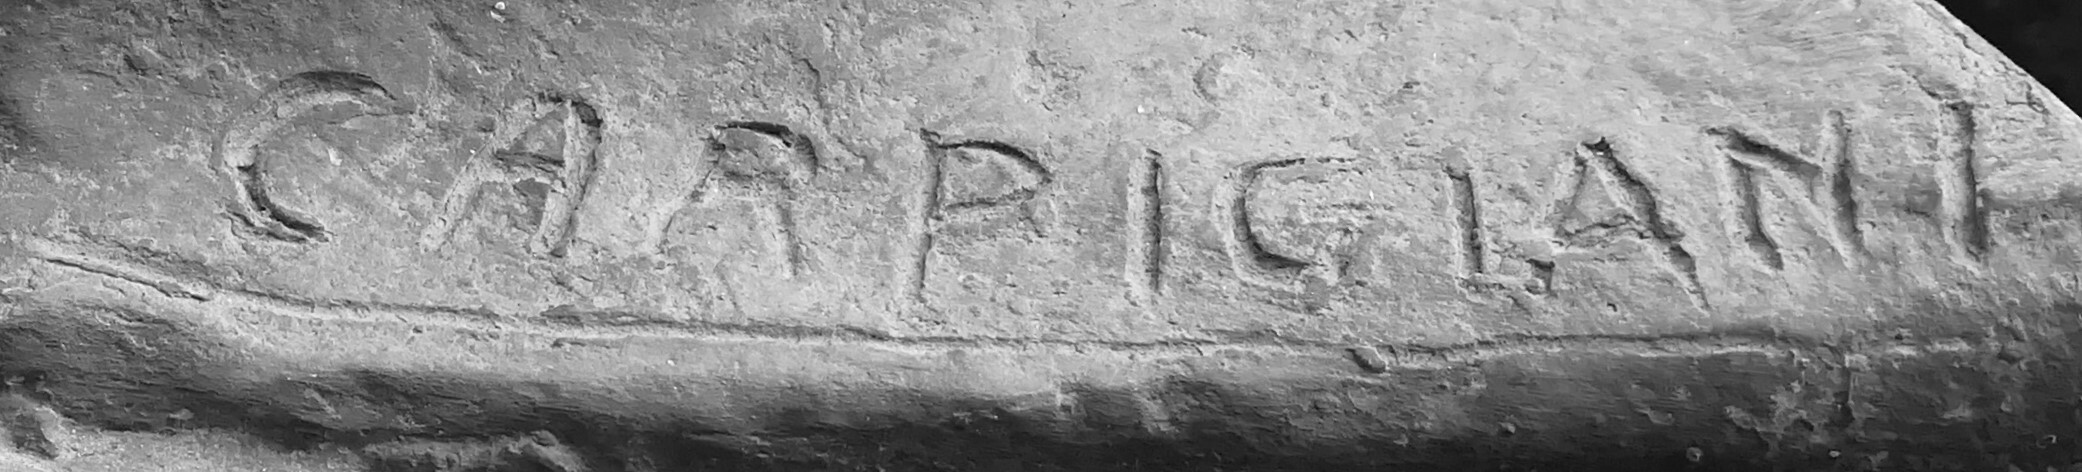
Signature of: dante carpigiani